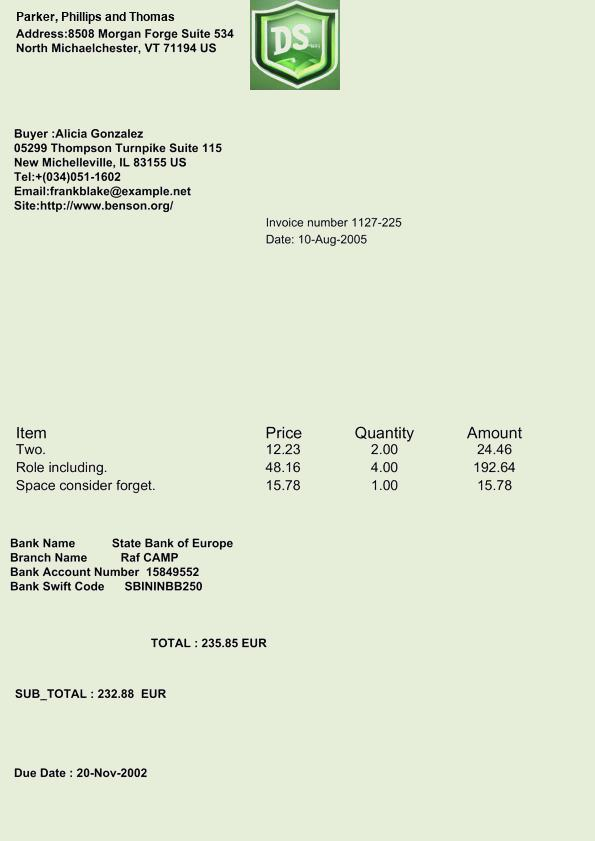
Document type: Invoice